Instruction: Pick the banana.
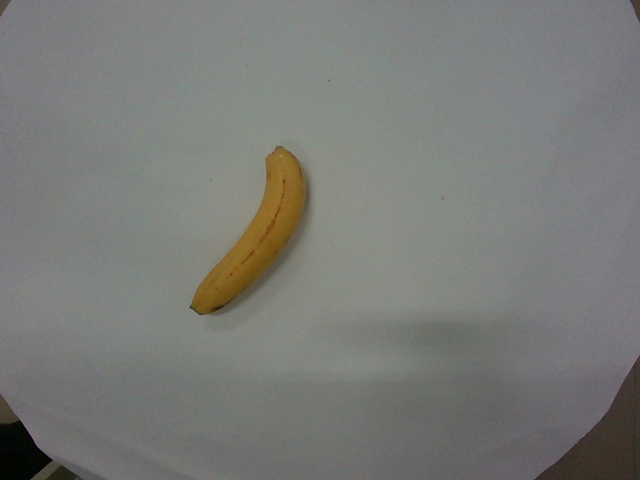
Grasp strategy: vertical